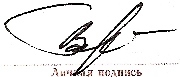
Signature of: vladimir golubkov